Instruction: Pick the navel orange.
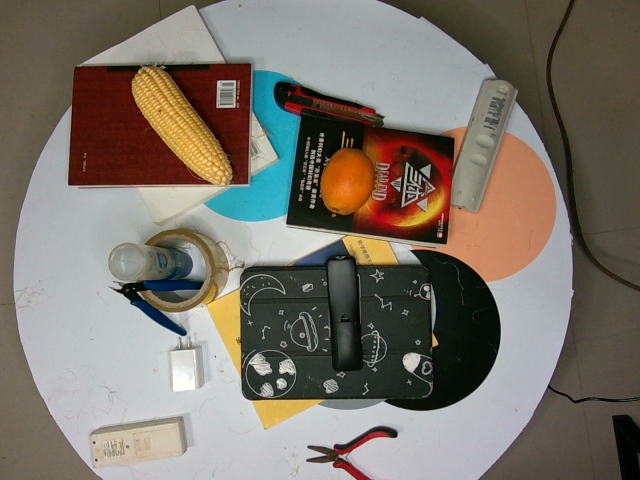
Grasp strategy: vertical